Question: What do the imaging results show?
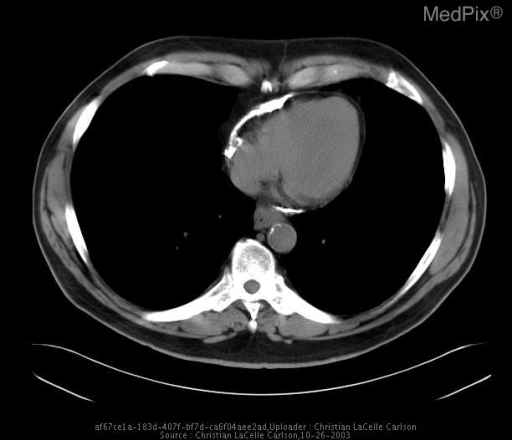
Answer: The imaging shows PA and lateral chest x-rays demonstrate normal heart size with anterior and inferior pericardial calcifications and question of mild pulmonary venous engorgement.  On non-contrast CT scan, the calcifications are described as eggshell-type calcifications which do not significantly involve the AV grooves.  There is no pericardial effusion, evidence of right heart enlargement or failure, or vena cava and hepatic vein distention.  Accessory splenules, old fractures of the spine and inferior sternum at the level of the pericardial calcifications are also seen.  Echocardiography revealed mild dilatation of the inferior vena cava.  Doppler of the mitral valve was suggestive of abnormal respiratory variation which can be seen in constrictive physiology. Non-contrast CT scan of the chest reveals thick egg-shell-type pericardial calcification along the anterior and inferior pericardium. There are no pericardial or pleural effusions, evidence of right heart enlargement or failure, or distended vena cava..